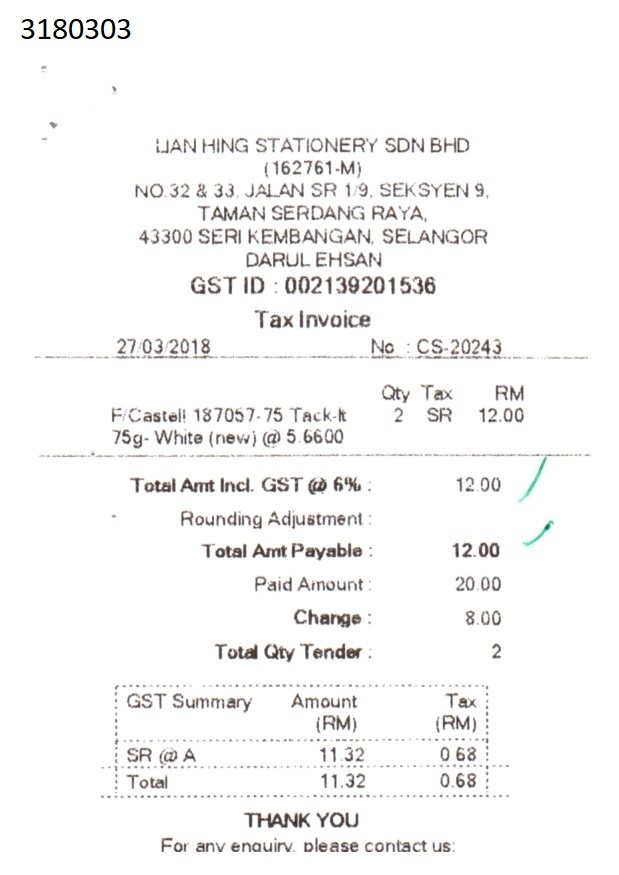
3180303
LIAN HING STATIONERY SDN BHD
(162761-M)
NO.32 & 33, JALAN SR 1/9, SEKSYEN 9,
TAMAN SERDANG RAYA,
43300 SERI KEMBANGAN, SELANGOR
DARUL EHSAN
GST ID : 002139201536
TAX INVOICE
27/03/2018
NO : CS-20243
QTY
TAX
RM
F/CASTELL 187057-75 TACK-IT
2
SR
12.00
75G- WHITE (NEW) @ 5.6600
TOTAL AMT INCL. GST @ 6% :
12.00
ROUNDING ADJUSTMENT :
TOTAL AMT PAYABLE :
12.00
PAID AMOUNT :
20.00
CHANGE :
8.00
TOTAL QTY TENDER :
2
GST SUMMARY
AMOUNT
TAX
(RM)
(RM)
SR @ A
11.32
0.68
TOTAL
11.32
0.68
THANK YOU
FOR ANY ENQUIRY, PLEASE CONTACT US;